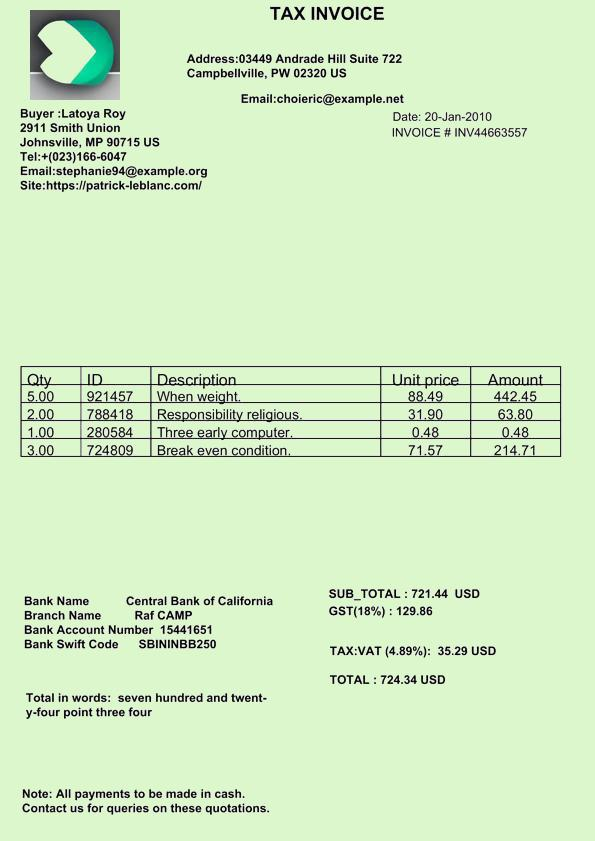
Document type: Invoice